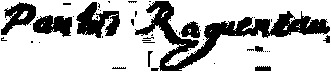
Signature of: paul ragueneau